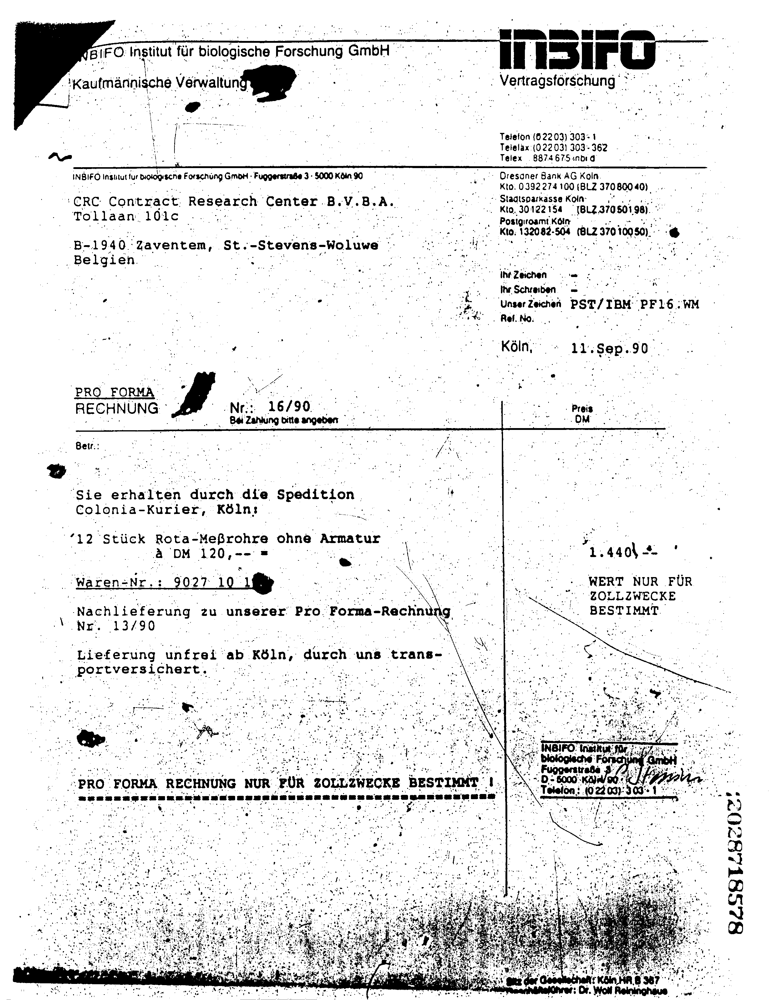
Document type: Invoice